Question: What could the diagnosis suggest?
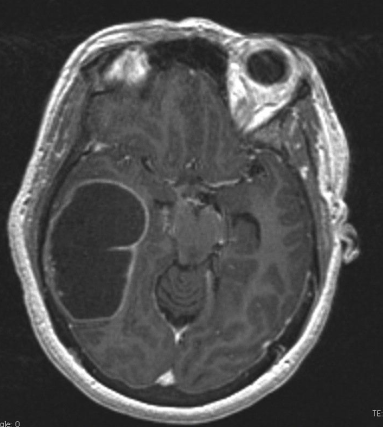
Answer: The possible diagnosis includes •  Abscess
•  Parasitic disease
•  Ganglioglioma, Pleomorphic Xanthoastrocytoma (PXA)
•  Metastasis (unusual appearance).